Question: What is the mailing or notice date provided in the document?
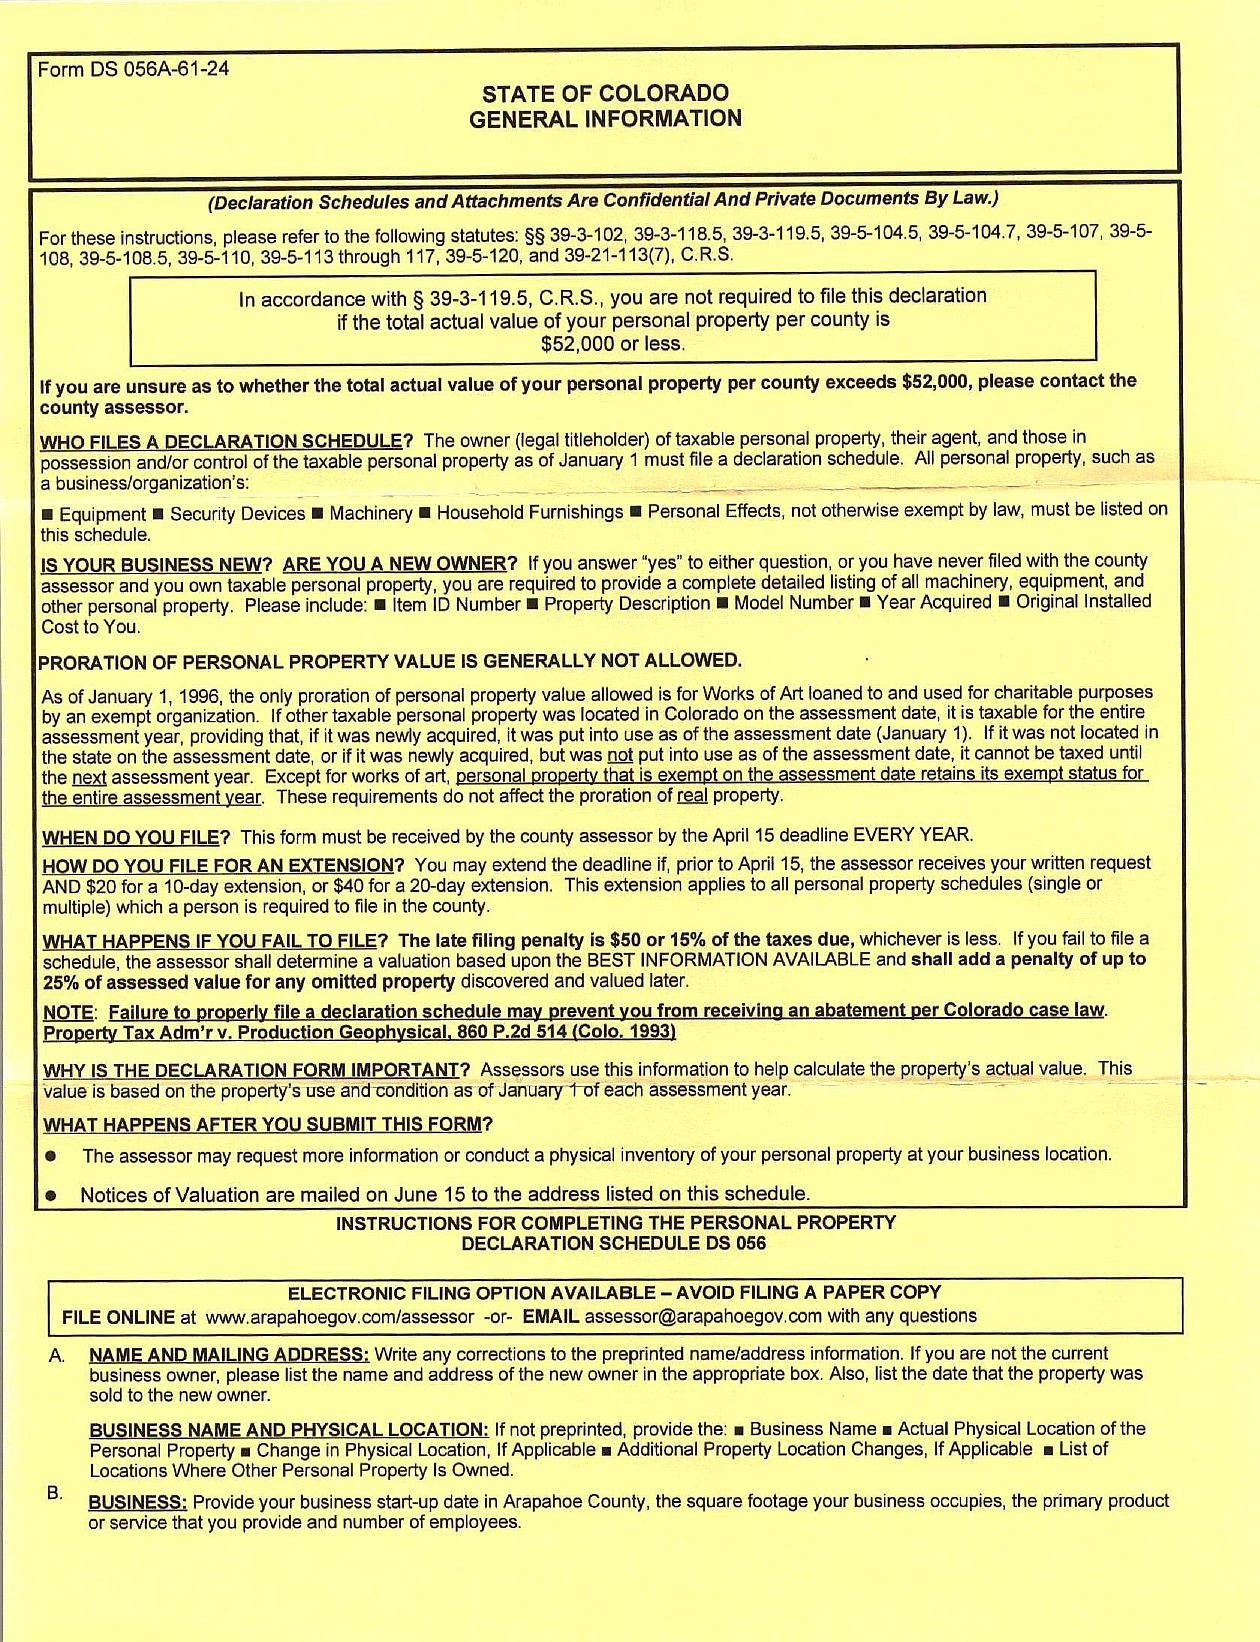
Answer: "15-Jun"